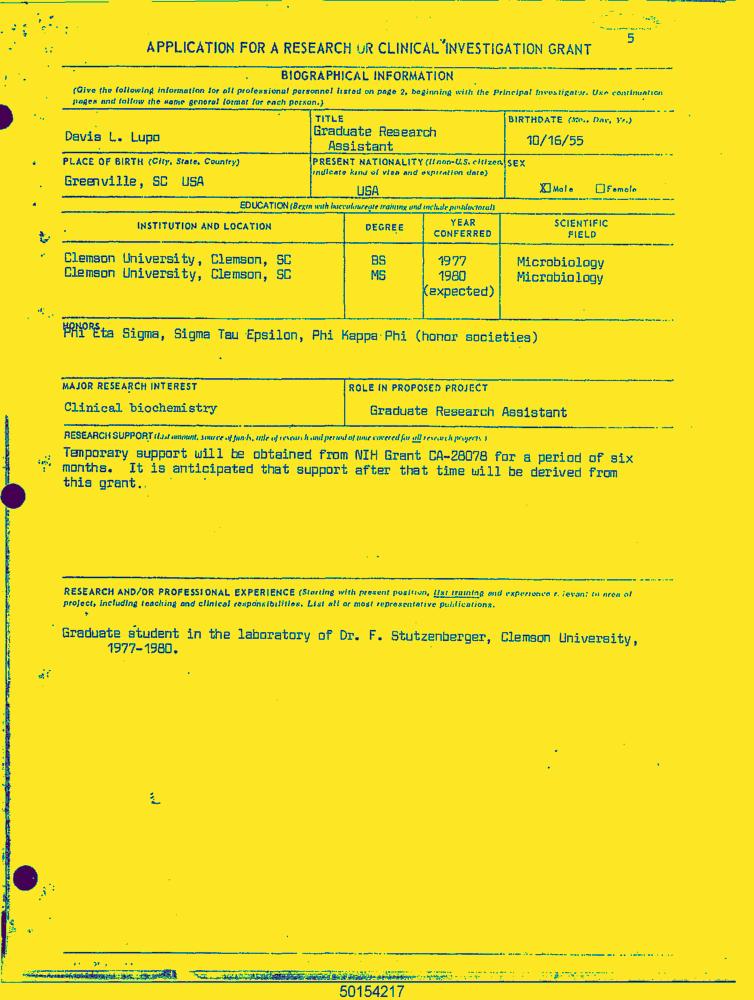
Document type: Resume-Doc